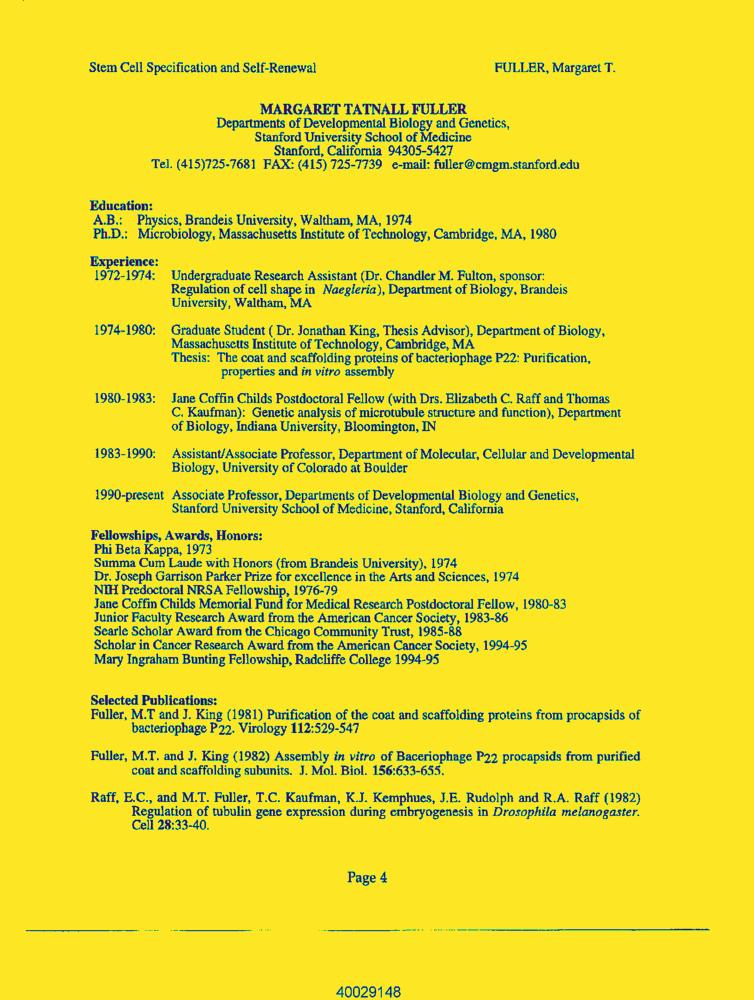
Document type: Resume-Doc